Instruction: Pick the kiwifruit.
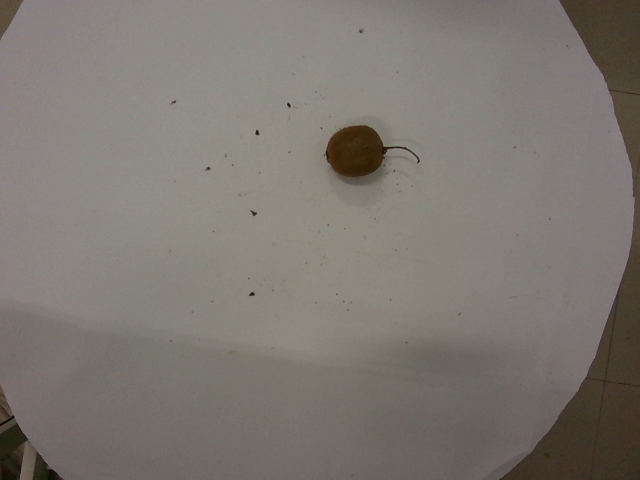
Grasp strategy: vertical